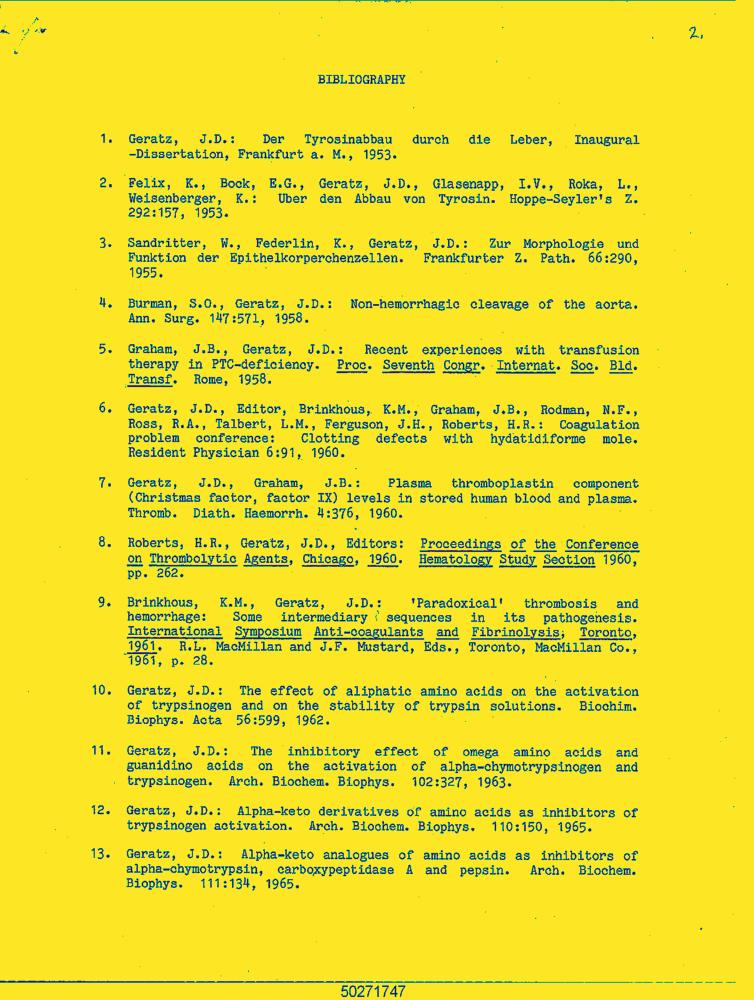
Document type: Resume-Doc